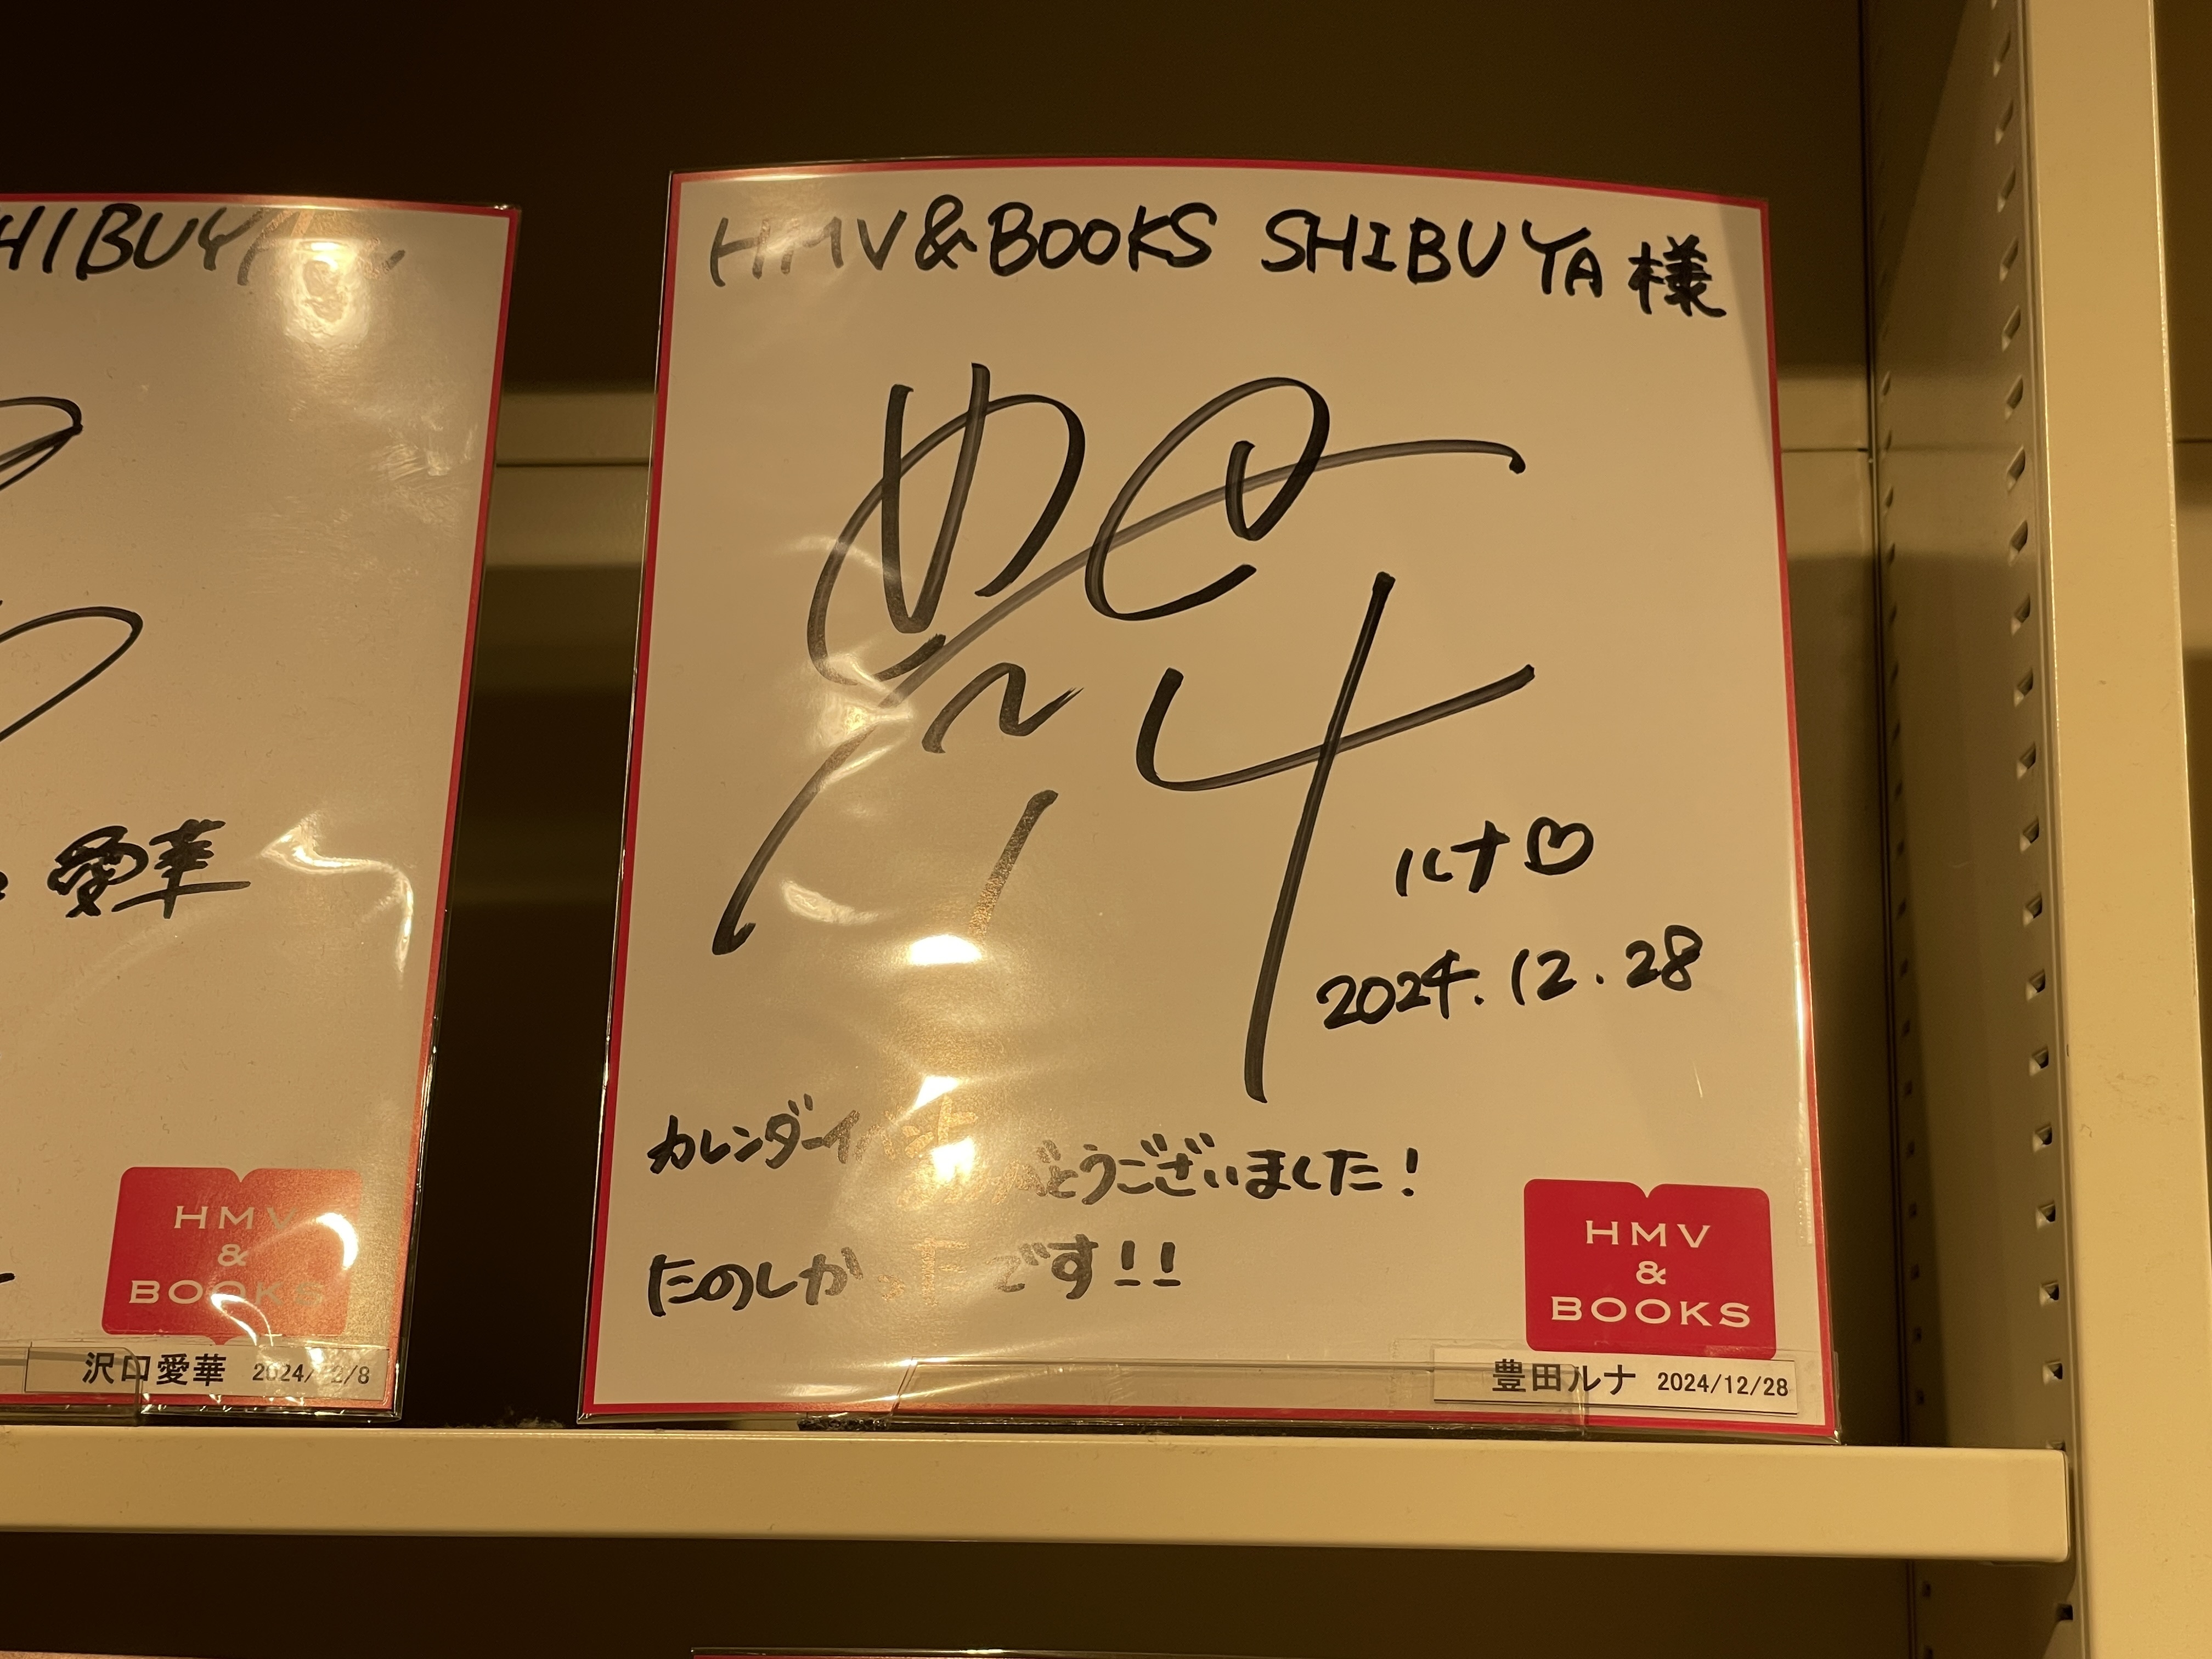
Signature of: runa toyoda